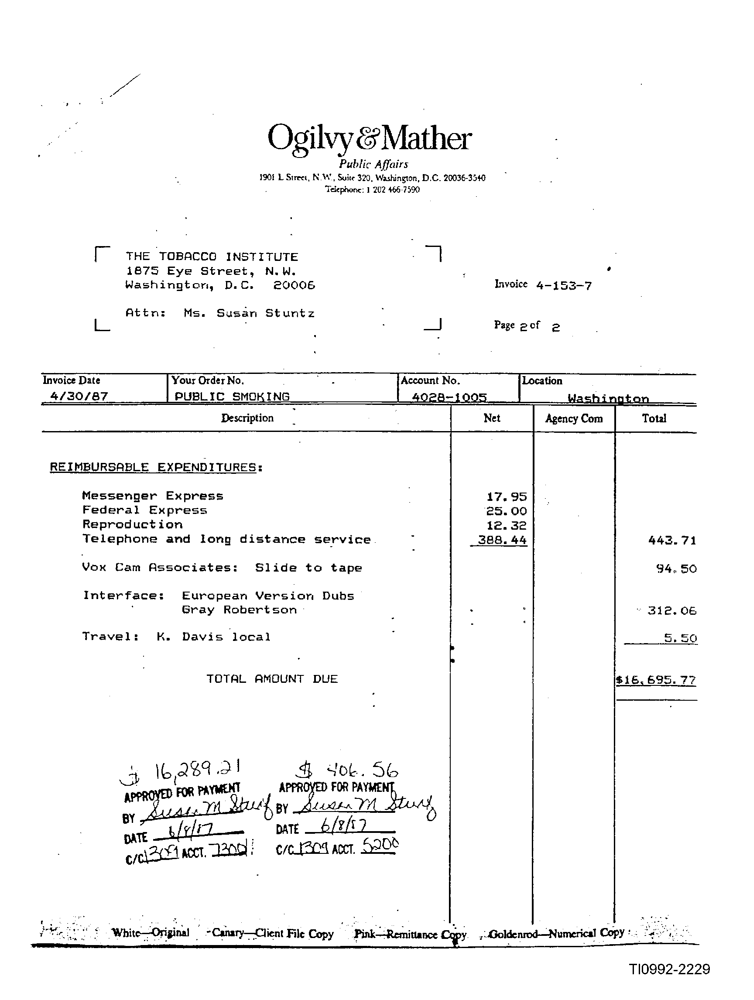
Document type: Invoice